Question: What do the imaging results show?
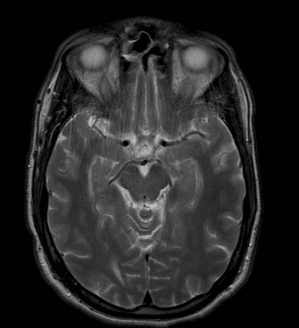
Answer: The imaging shows •  Lateral geniculate body - abnormal signal and enhancement
•  Additional periventricular lesions Lesion in the left lateral geniculate body.